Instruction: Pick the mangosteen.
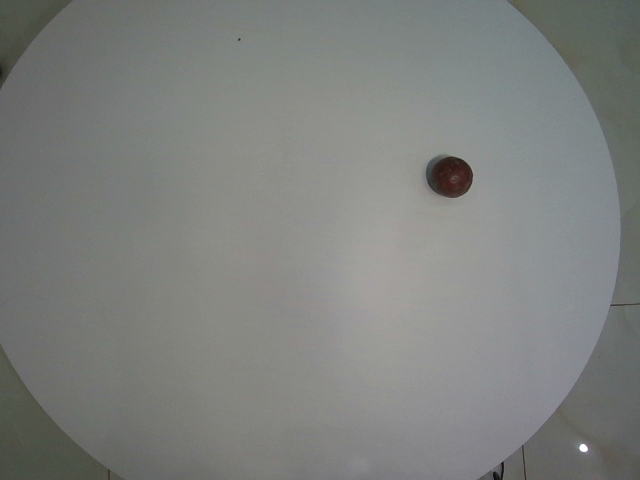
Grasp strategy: vertical